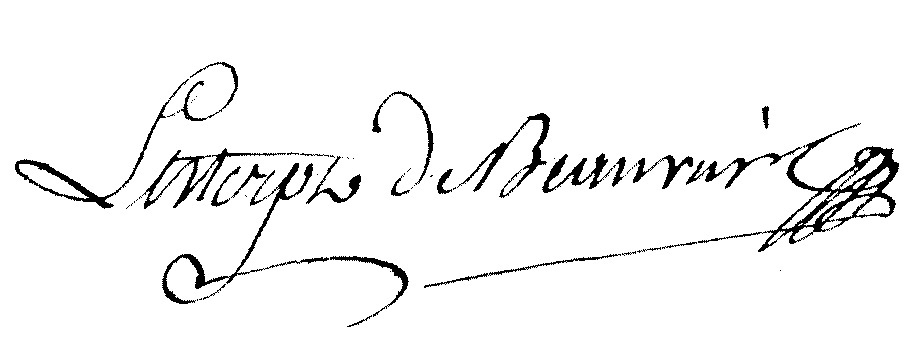
Signature of: benoît lesterpt beauvais